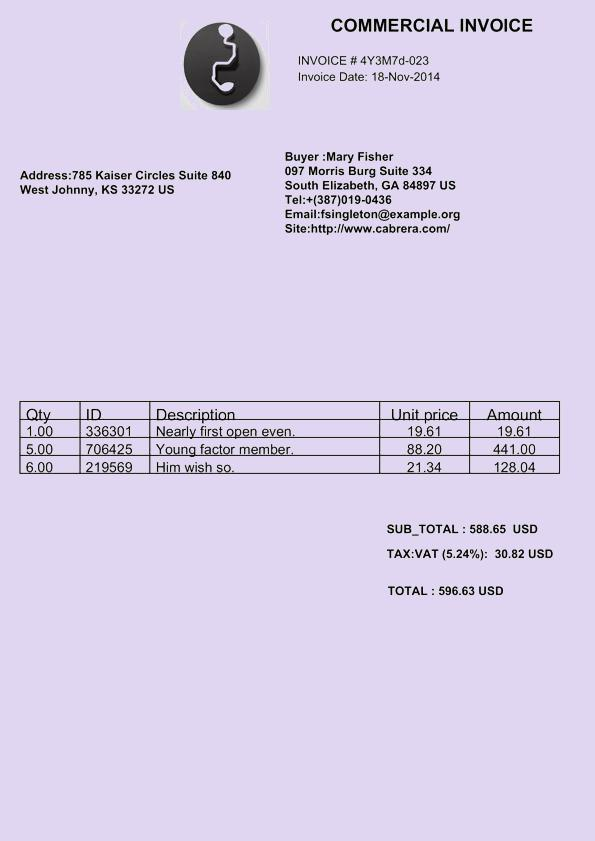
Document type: Invoice